Question: Which state is mentioned in the document?
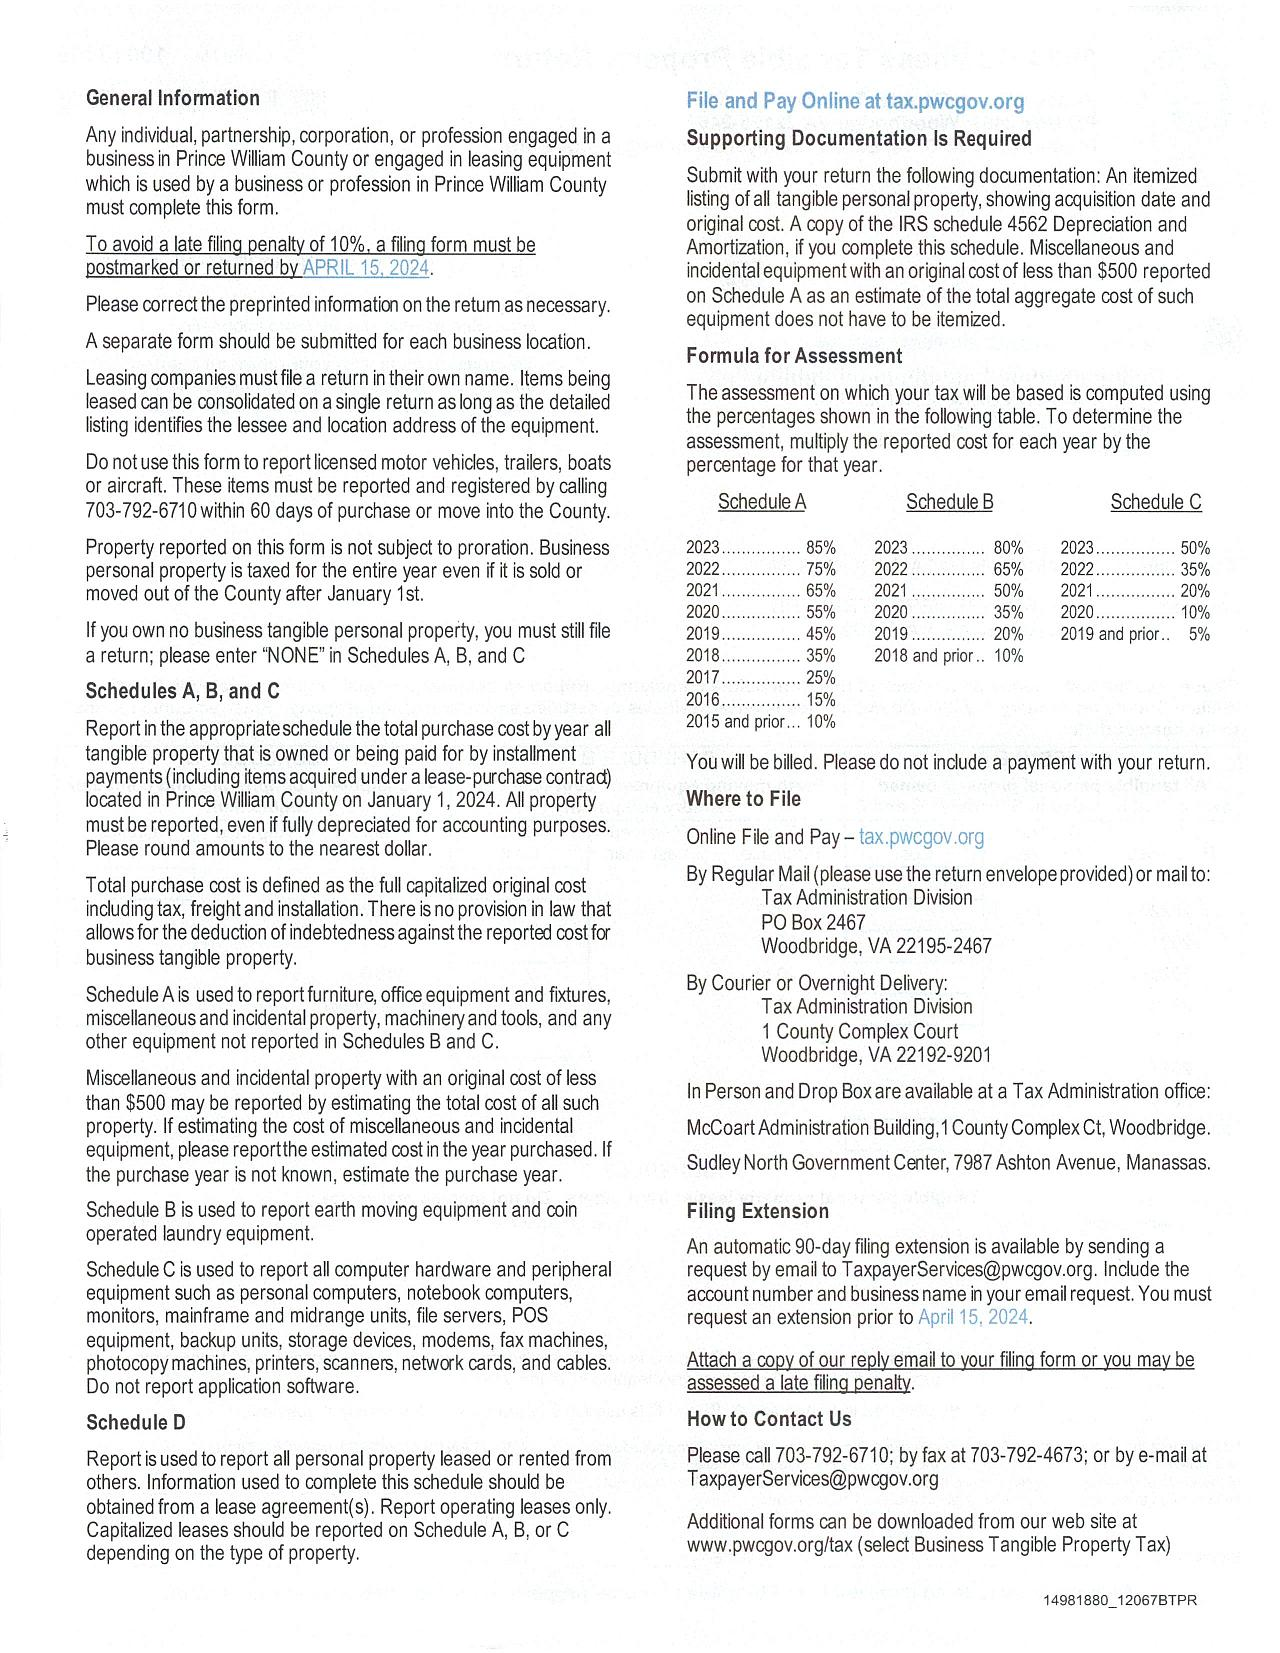
Answer: "Virginia"